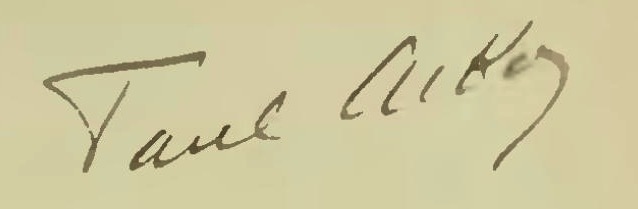
Signature of: paul acker